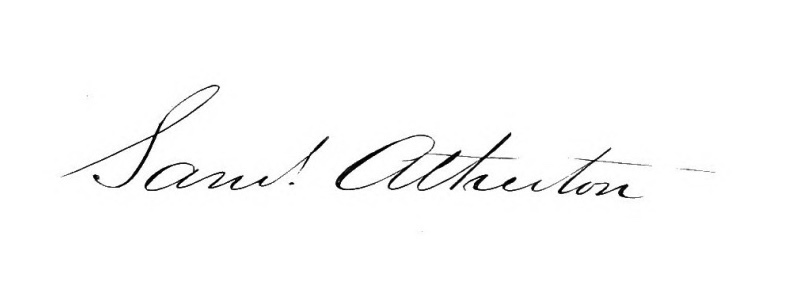
Signature of: samuel atherton